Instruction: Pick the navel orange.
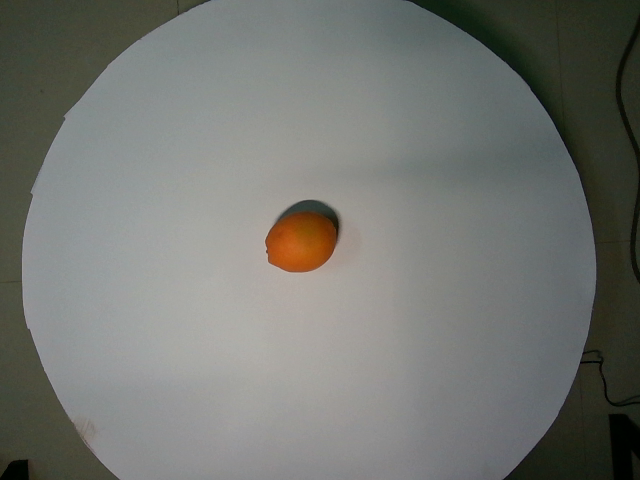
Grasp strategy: vertical